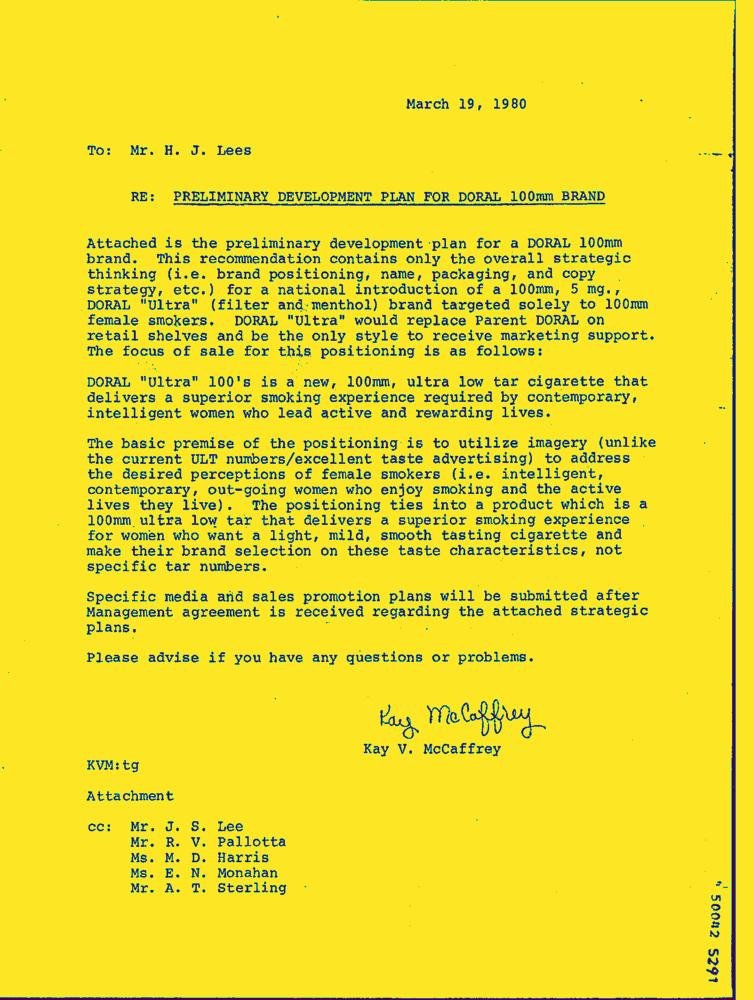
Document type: Letter-Doc